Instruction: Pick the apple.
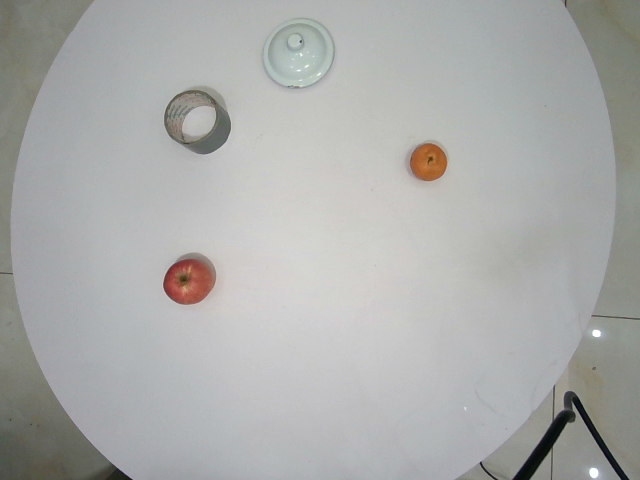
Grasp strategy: vertical